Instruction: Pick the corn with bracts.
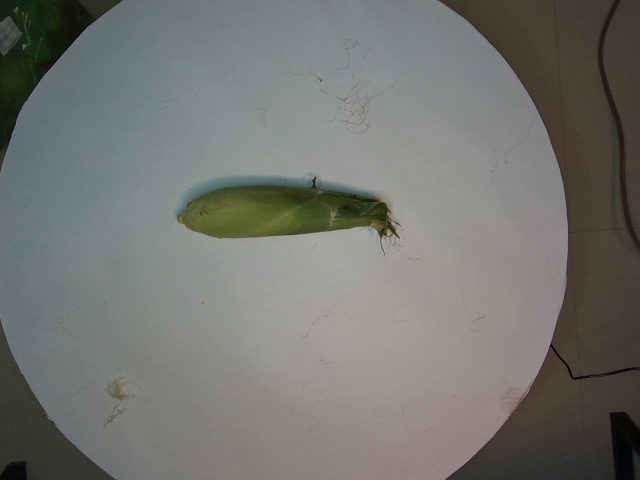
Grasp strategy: vertical